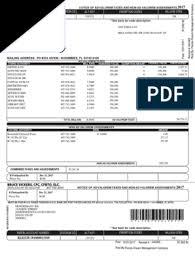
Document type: Invoice